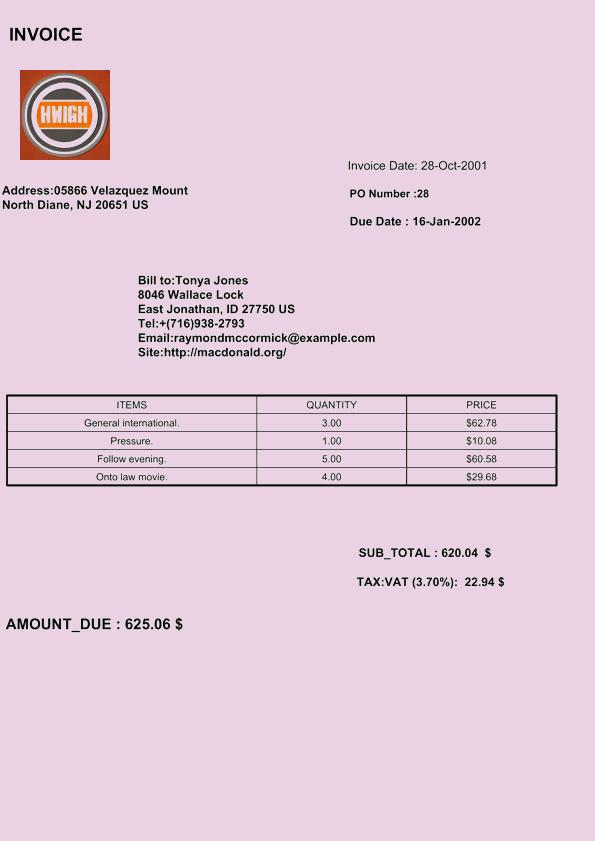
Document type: Invoice